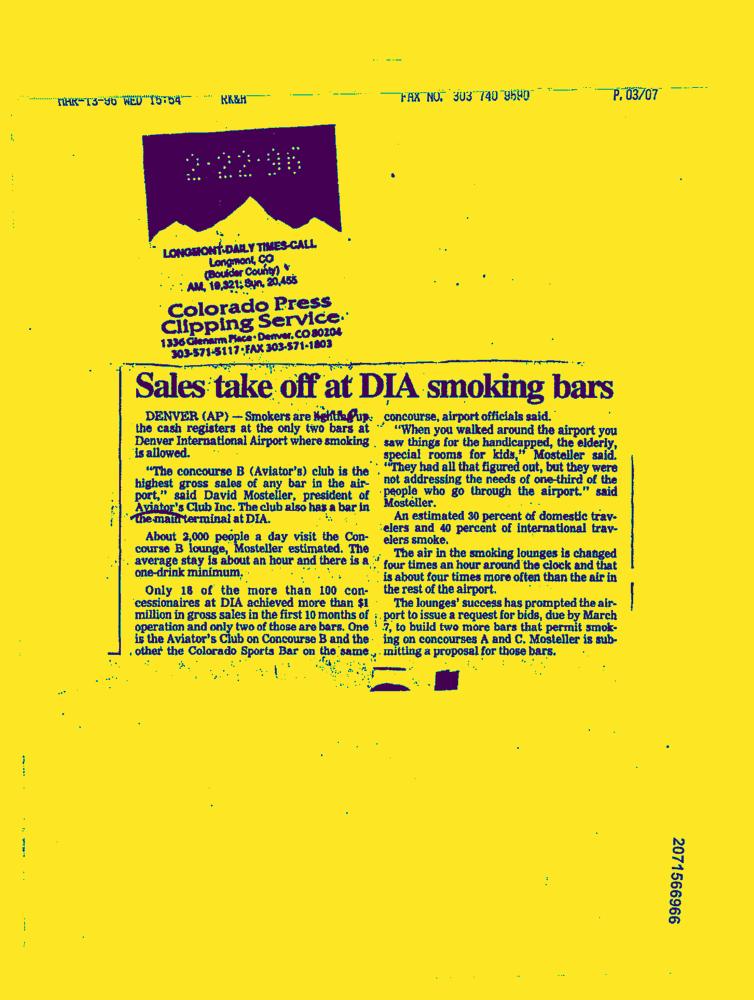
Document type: News-Article